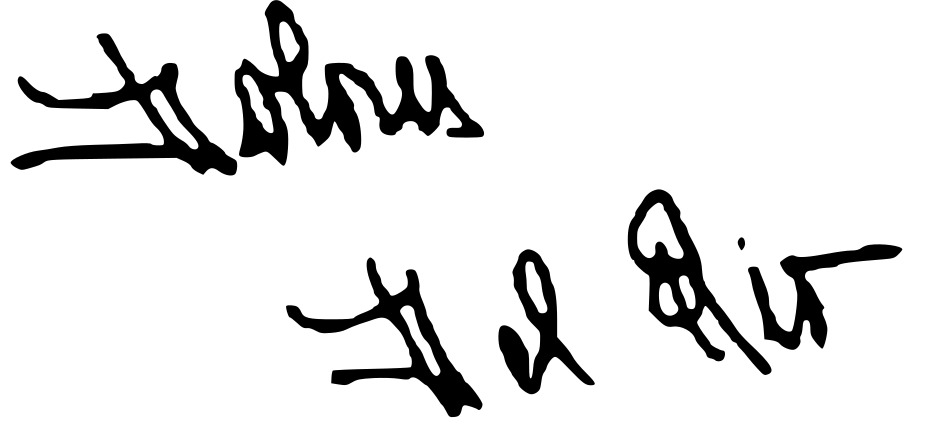
Signature of: dolores del rio